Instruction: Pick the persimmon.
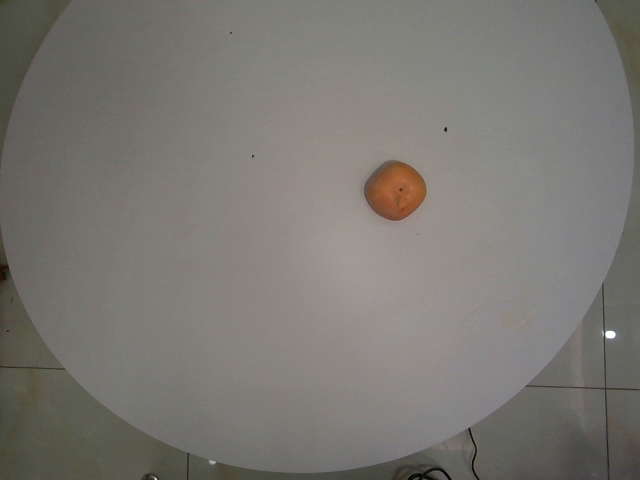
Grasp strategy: vertical